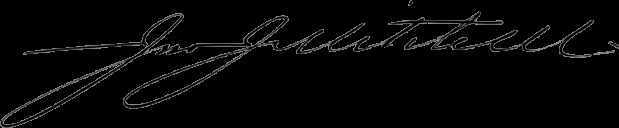
Signature of: john j mitchell